Patient: Male, age 48
A 48-year-old man was referred to our hospital for general malaise and anorexia. His symptoms had appeared approximately four months prior to referral. He showed freckles on his face and trunk that had been darkening every day, the occurrence of new freckles, and weight loss of 14 kg. The patient had no particular remarkable medical history or known allergies. He was not taking any medications, did not smoke or drink alcohol, and did not use any illicit drugs. His father had diabetes mellitus, and his mother had gastric cancer.
On a physical examination, the patient's weight was 56 kg, and his height was 180 cm. His blood pressure was 84/56 mmHg; pulse, 98 beats per minute; body temperature, 36.4C; respiratory rate, 16 breaths per minute; and oxygen saturation level, 99% while breathing ambient air. A skin examination revealed brown freckles mainly on his face, lip, and trunk (Fig. 1). On the neck, back of the hands, elbows, and knees, the hyperpigmentation was unremarkable. His physical examination findings were otherwise normal.
Laboratory data showed a white blood cell count of 8,200/muL, hemoglobin level of 14 g/dL, platelet count of 289,000/muL, C-reactive protein level of 2.35 mg/dL, albumin level of 3.7 g/dL, creatinine level of 0.79 mg/dL, sodium level of 121 mEq/L, potassium level of 4.9 mEq/L, fasting blood glucose level of 89 mg/dL, free thyroxine level of 1.47 ng/dL, thyroid stimulating hormone level of 2.4 muIU/mL, cortisol level of 1.0 mug/mL (normal range, 4.0-19.3 mug/mL), and adrenocorticotropic hormone (ACTH) level of 1,140 pg/mL (normal range, 7.2-63.3 pg/mL). Other test results are shown in Table.
Adrenal insufficiency was suspected on the basis of these clinical findings and laboratory data, and abdominal ultrasonography and non-contrast computed tomography (CT) were immediately performed to examine the patient's adrenal glands; these showed enlargement of the bilateral adrenal glands (Fig. 2). Chest radiography and non-contrast chest CT revealed multiple nodular shadows with cavitation in the fields of both lungs (Fig. 3). Addison's disease caused by tuberculosis and active pulmonary tuberculosis were suspected, and the patient was admitted to a quarantine room on the same day he visited our hospital.
Intravenous saline and oral hydrocortisone (20 mg/day) were administered to treat the hyponatremia and adrenal insufficiency, resulting in the marked amelioration of his symptoms, such as general malaise and anorexia, and hyponatremia. Although the first and second sputum smears yielded negative results, a third sputum smear was positive for Mycobacterium. Furthermore, a polymerase chain reaction (PCR) analysis of the third sputum sample showed Mycobacterium tuberculosis complex. In addition, a PCR analysis of his gastric juice also demonstrated Mycobacterium tuberculosis complex. The patient was therefore ultimately diagnosed with Addison's disease caused by tuberculosis and active pulmonary tuberculosis.
He was transferred to a tuberculosis hospital with a specialized quarantine ward and room for tuberculosis treatment, and a combination of four drugs (isoniazid, rifampicin, pyrazinamide, and ethambutol) was administered in addition to hydrocortisone. After the treatment, his hyperpigmentation was markedly ameliorated (Fig. 4), and he was discharged after one month of hospitalization. The patient has demonstrated no exacerbation of the hyperpigmentation or recurrence of Addison's disease caused by tuberculosis and/or active pulmonary tuberculosis since he was discharged. One year after treatment initiation, his laboratory data showed the following: sodium level, 140 mEq/L; potassium level, 5.0 mEq/L; chloride level, 102 mEq/L; and ACTH level, 454.6 pg/mL. Further, non-contrast abdominal CT revealed that the transverse diameter of the right adrenal gland had decreased from 34 mm to 29 mm, while that of the left adrenal gland had decreased from 27 mm to 22 mm.
Keywords: addison's disease, active tuberculosis, adrenal insufficiency, freckles, hyperpigmentation, pulmonary tuberculosis
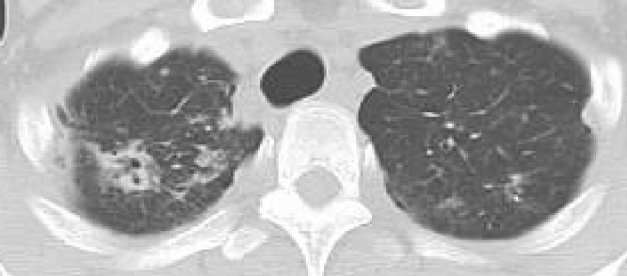
Image caption: Non-contrast chest computed tomography image. Numerous centrilobular nodules with at least one small cavity were observed in both apical lung fields.